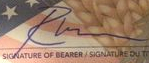
Signature of: ross ulbricht